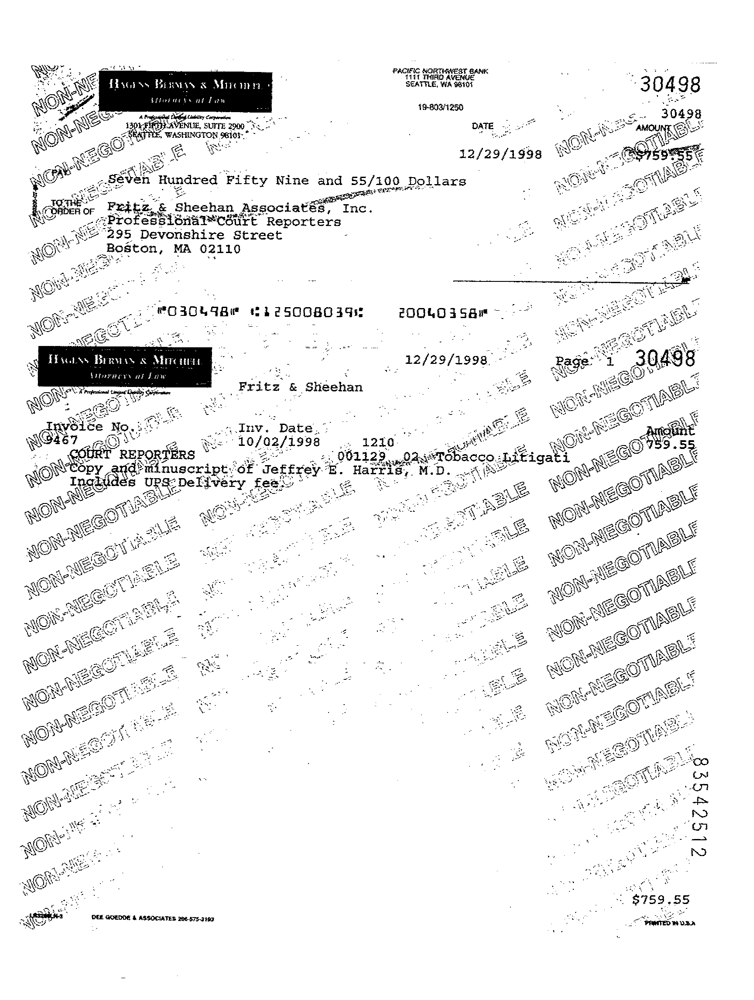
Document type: Invoice